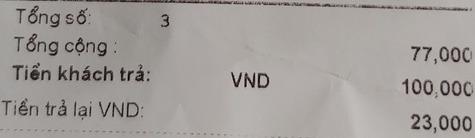
Tổng số: 3
Tổng cộng : 77,000
Tiền khách trả: VND 100,000
Tiền trả lại VND: 23,000